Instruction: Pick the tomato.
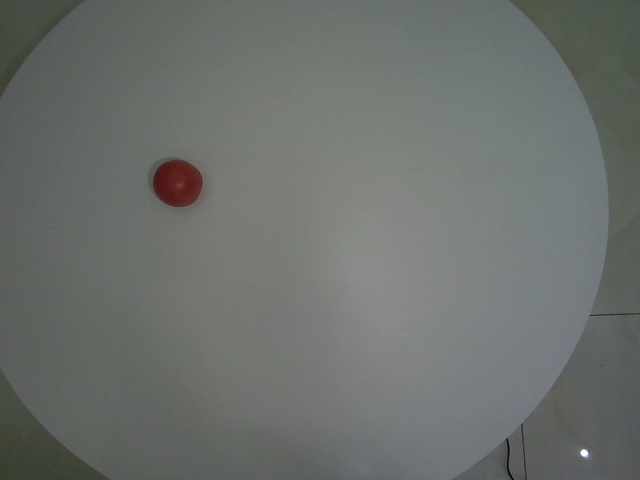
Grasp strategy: vertical